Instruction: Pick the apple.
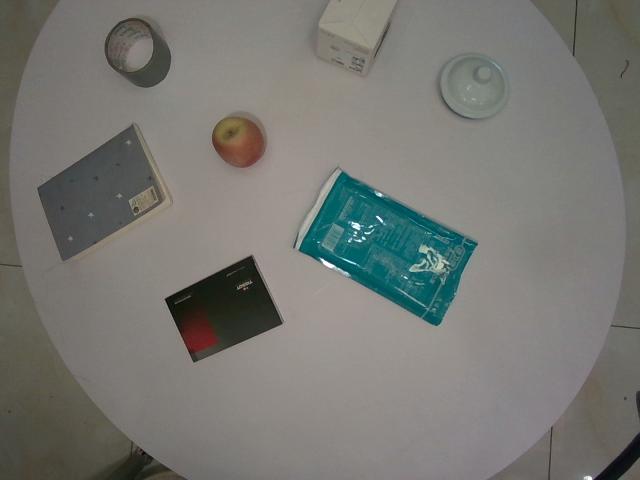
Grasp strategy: vertical